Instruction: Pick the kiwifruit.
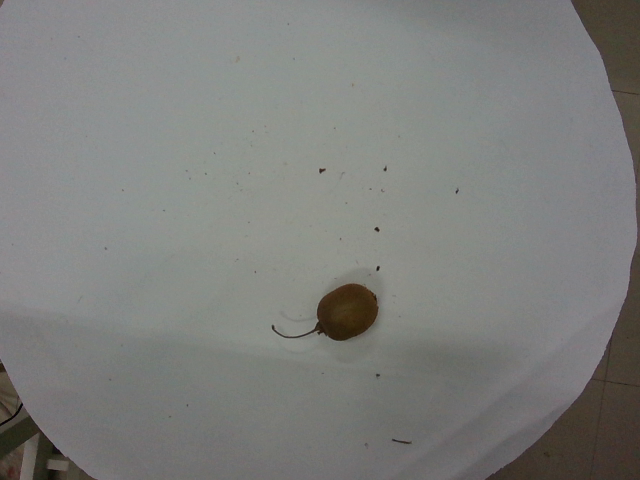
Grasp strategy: vertical